Can you pull out the amount in words, numerical amount, payee's name, date of the cheque, and the bank's name from the image?
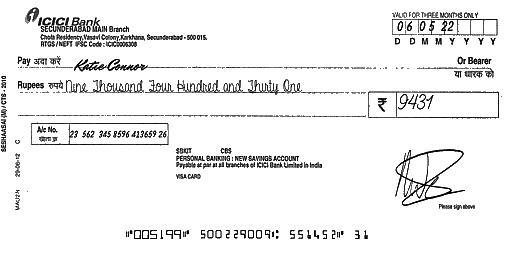
amt_in_words: Nine Thousand Four Hundred and Thirty One
amt_in_figures: 9431
payee_name: Katie Connor
bank_name: ICICI Bank
cheque_date: 06/05/22